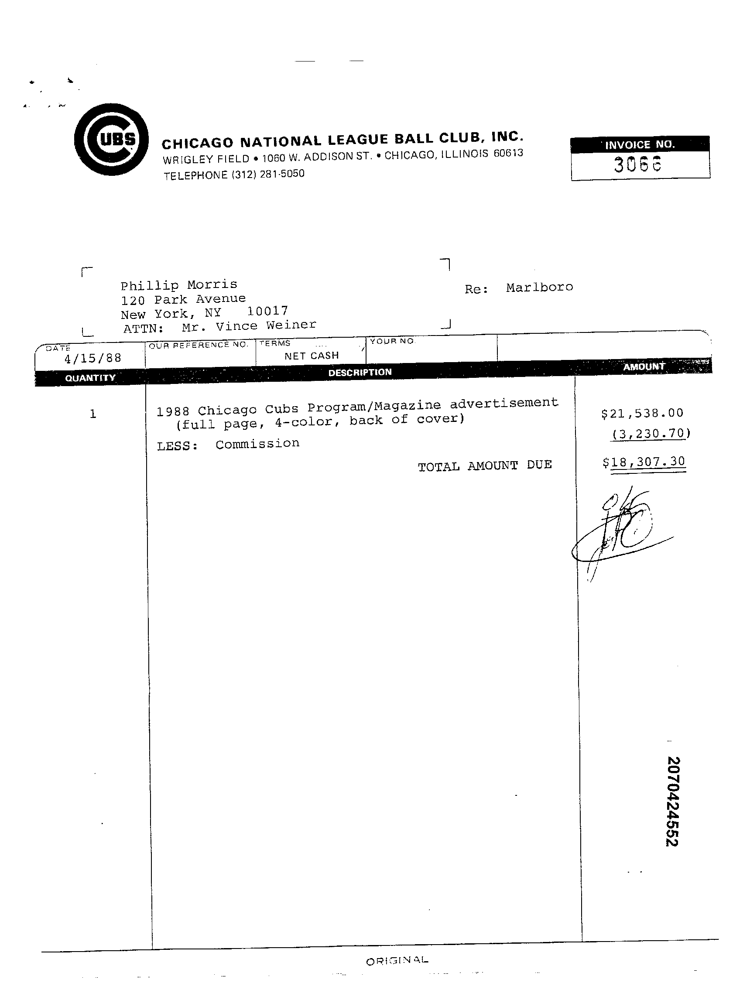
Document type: Invoice